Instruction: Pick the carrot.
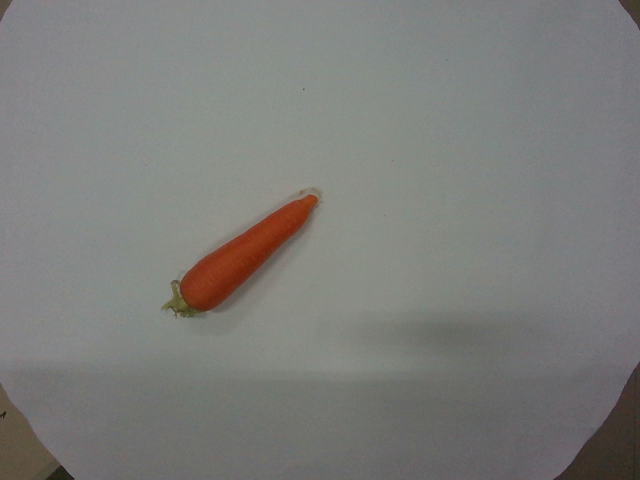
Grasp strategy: vertical